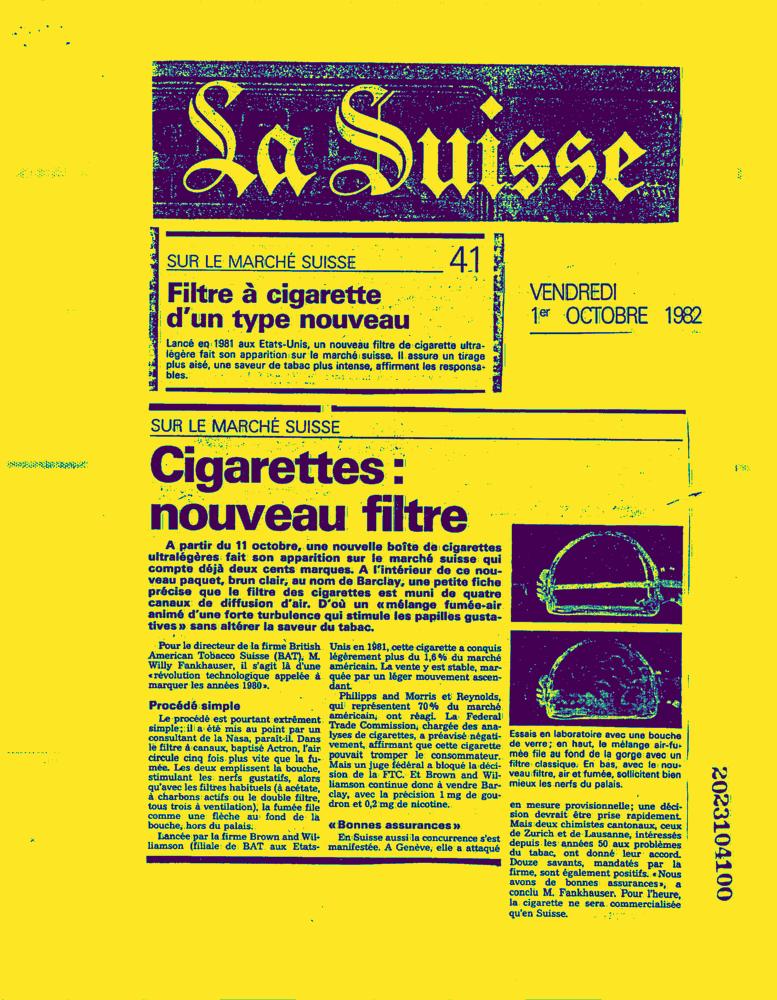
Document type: News-Article